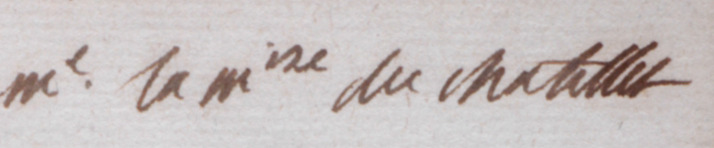
Signature of: émilie du châtelet